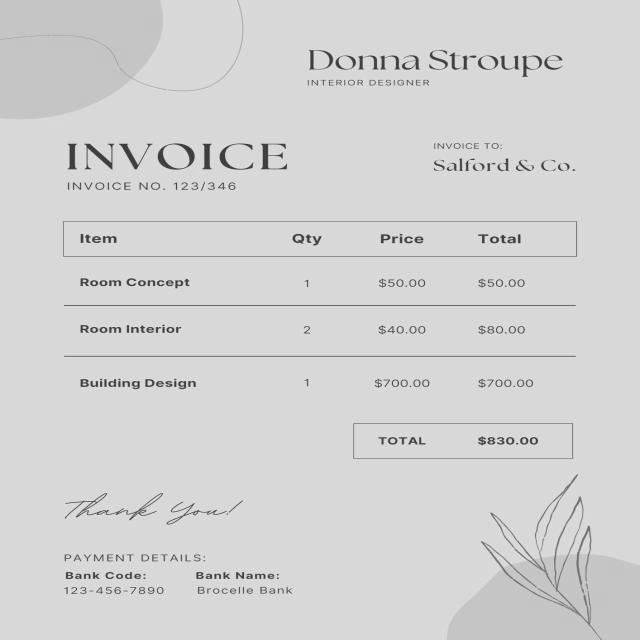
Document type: Invoice